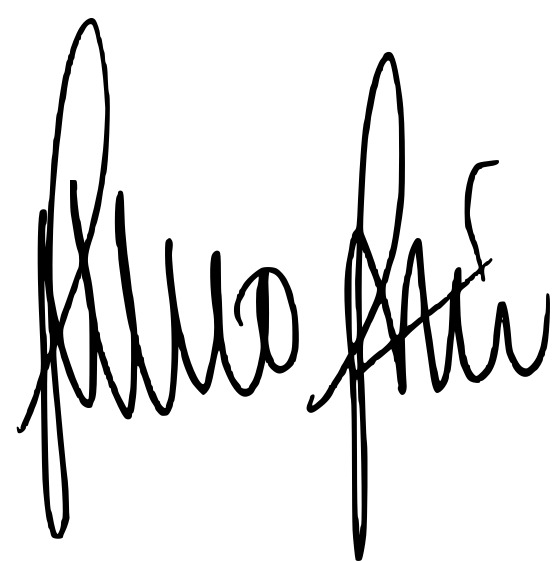
Signature of: álvaro enrique arzú irigoyen